Question: What is the suspected problem?
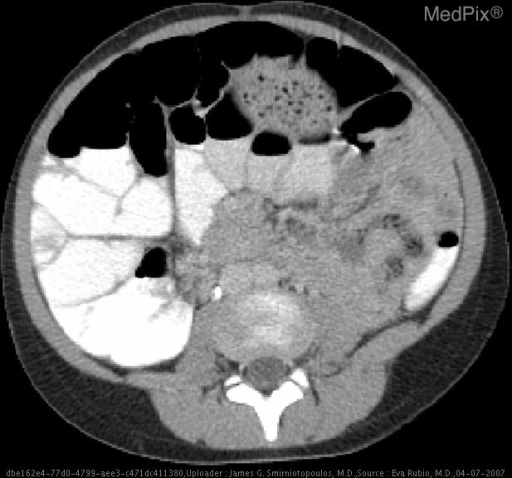
Answer: The findings suggest •  Plain film shows LUQ mass displacing bowel loops
•  CT shows concentric rings of air and soft-tissue density within the stomach and extending into the proximal small bowel (duodenum). Plain film shows a heterogeneous mixed air and soft-tissue density within the stomach.. The patient might have a history of A 9 year old girl presents with abdominal pain and feeding intolerance.